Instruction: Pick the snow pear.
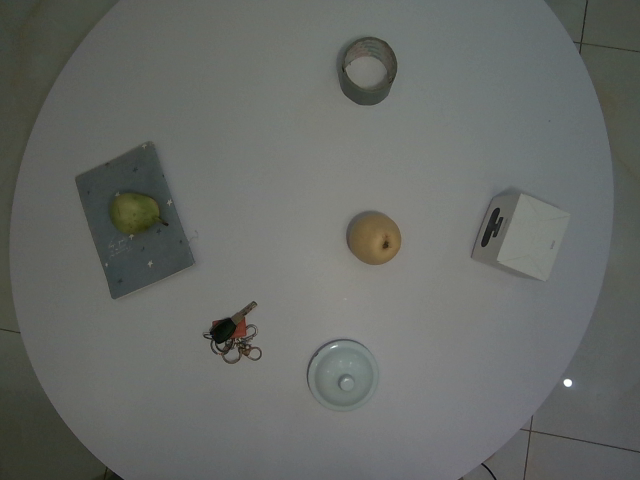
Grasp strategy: vertical